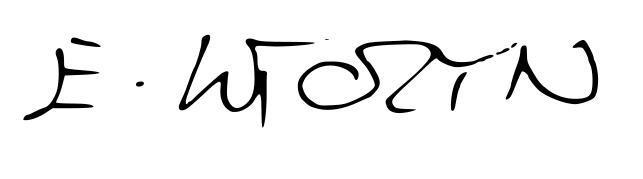
Signature of: edward lutczyn